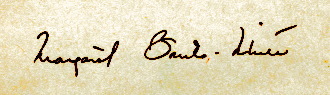
Signature of: margaret bourke white